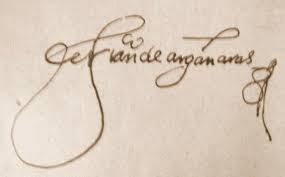
Signature of: francisco de argañaraz y murguía